Question: Which state is mentioned in the document?
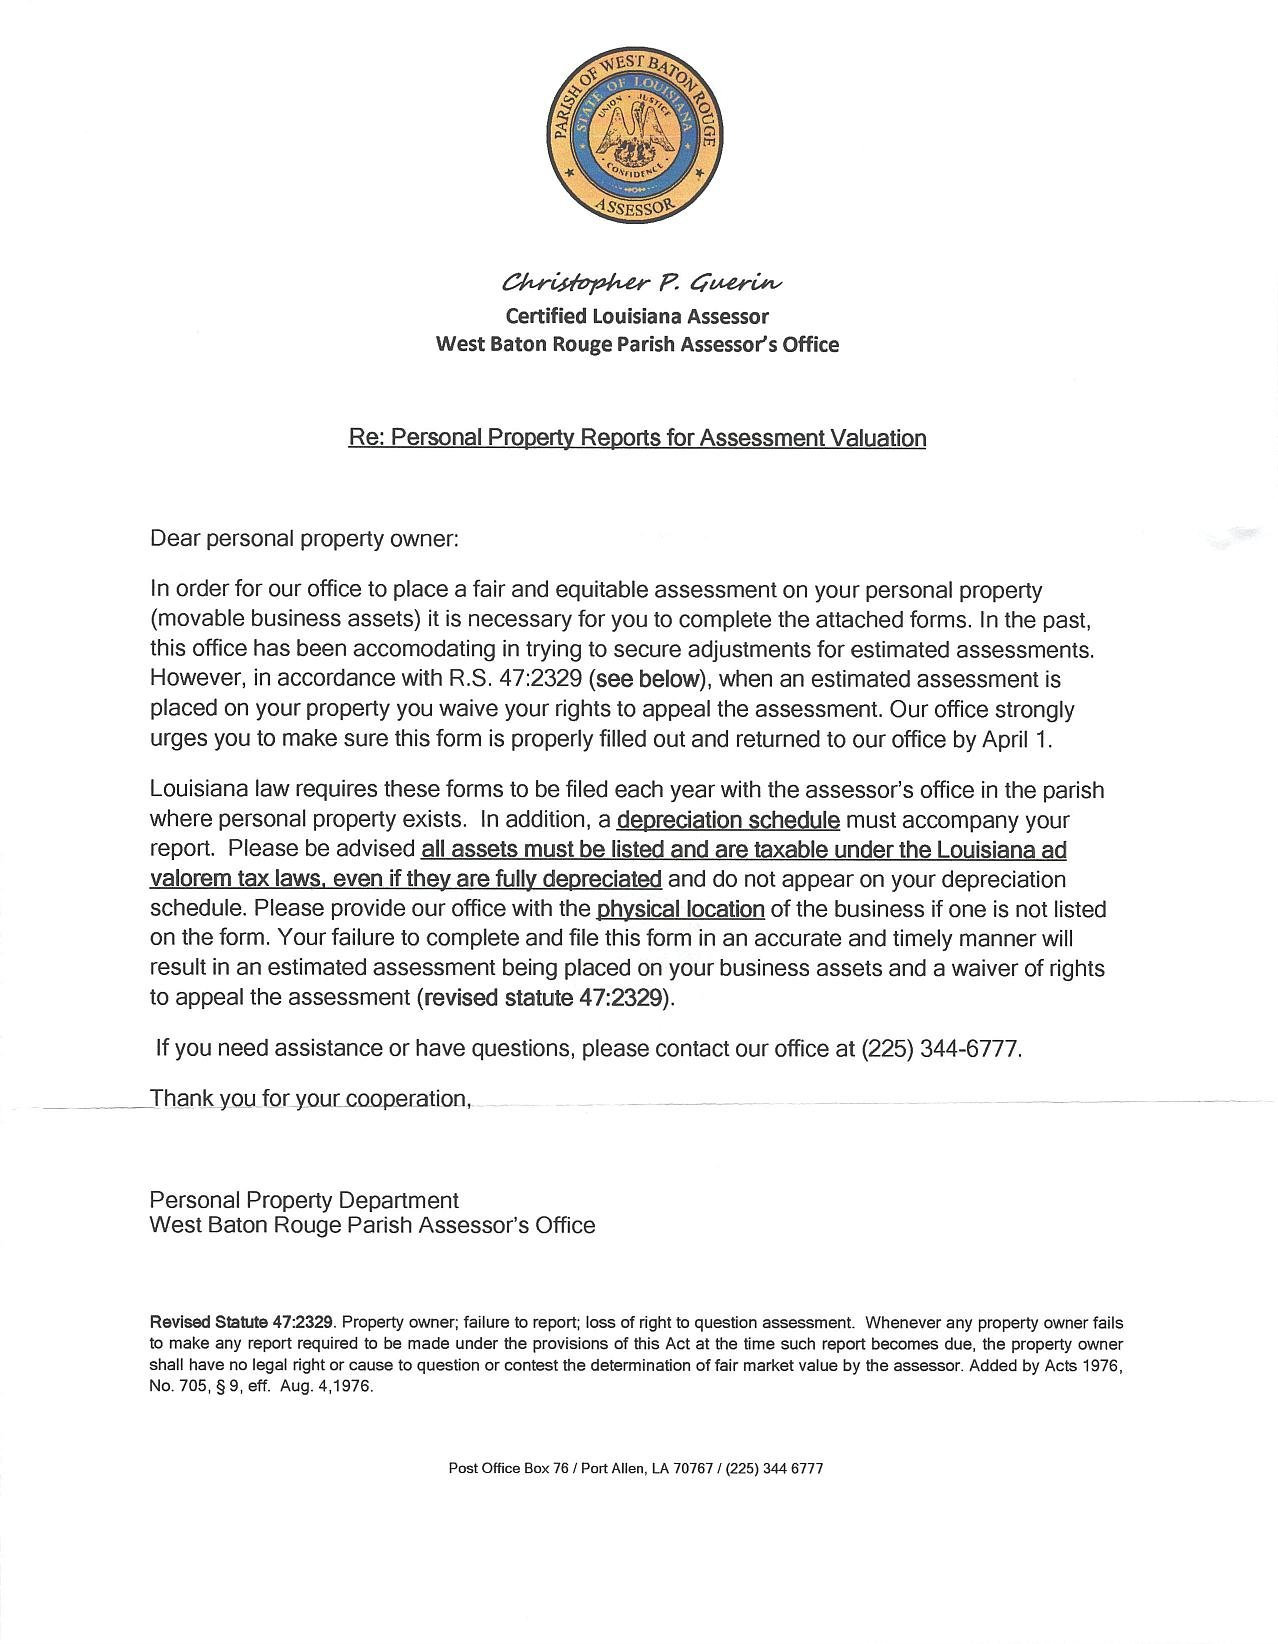
Answer: "Louisiana"